Question: What are the imaging findings?
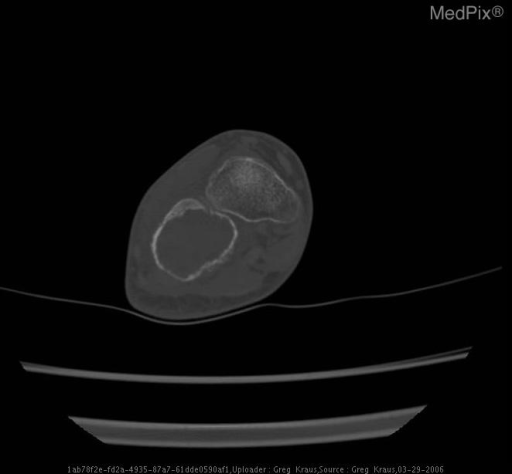
Answer: The imaging shows AP, lateral and oblique radiographic views of the right foot show a well-defined radiolucent medullary mass of the cuboid bone that expands the cortex but does not cause cortical disruption. There is a narrow zone of transition. Follow-up radiographs after curettage show the cement placement in the region of curettage without recurrence of the aneurysmal bone cyst.

Axial CT of the right foot with bone windows show a lytic mass expanding the cuboid bone  and measuring 3 cm x 2.6 cm in greatest dimension with multiple fluid-fluid levels. The cortex is thinned. Soft tissue windows suggest fluid-fluid levels. No matrix calcifications are seen. These findings are consistent with an aneurysmal bone  cyst. Soft tissue windows suggest fluid-fluid levels. No matrix calcifications are seen..